Question: How is the history relevant to the case?
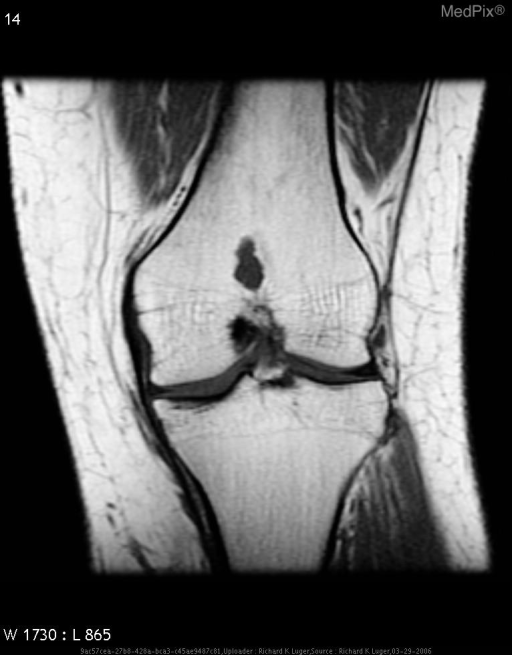
Answer: The patient's history of The patient is a 31 year old AAF who, after twisting her knee while running, initially presented with a one month history of focal pain and stiffness to the medial aspect of the left knee. During workup, an enchondroma was identified on MRI. is key in understanding the case.